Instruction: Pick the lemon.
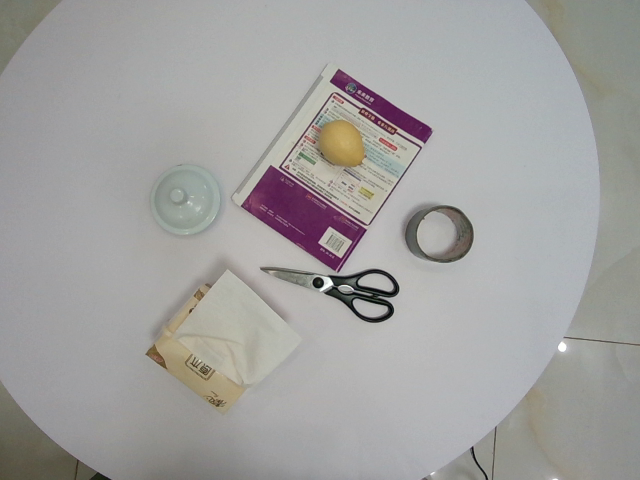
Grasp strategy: vertical